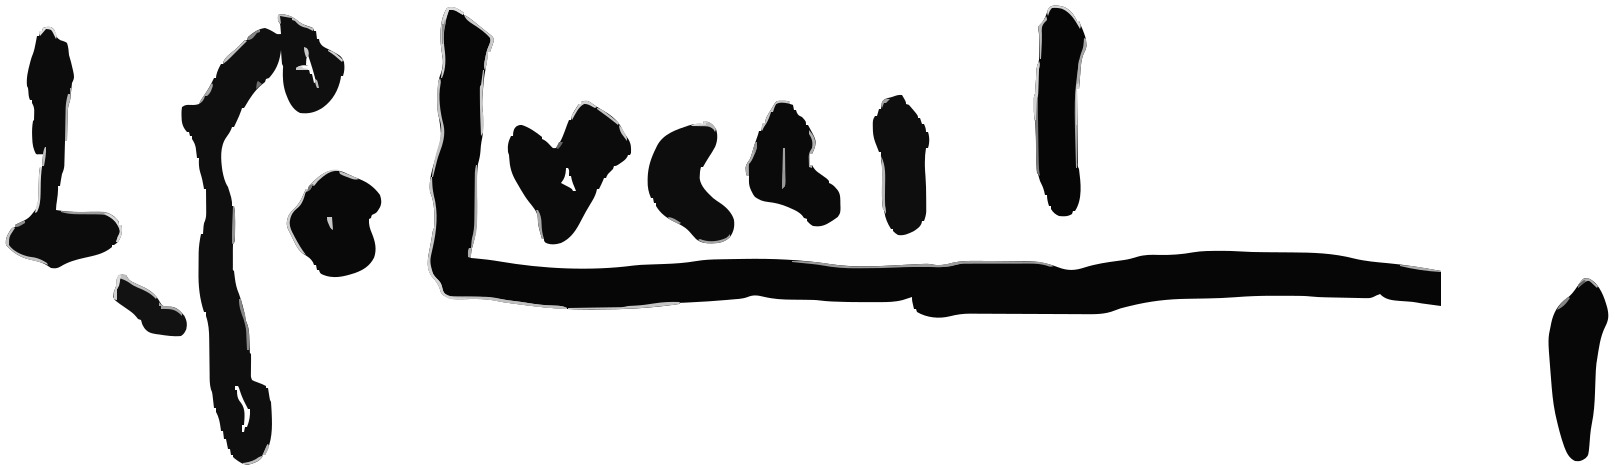
Signature of: lélio coluccini